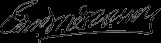
Signature of: edward mcpherson